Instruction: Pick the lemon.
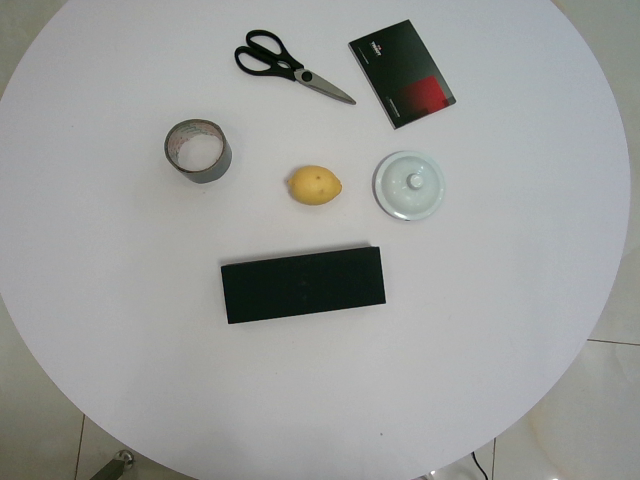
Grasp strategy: vertical